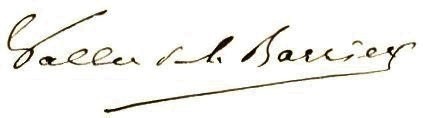
Signature of: charles pallu de la barrière